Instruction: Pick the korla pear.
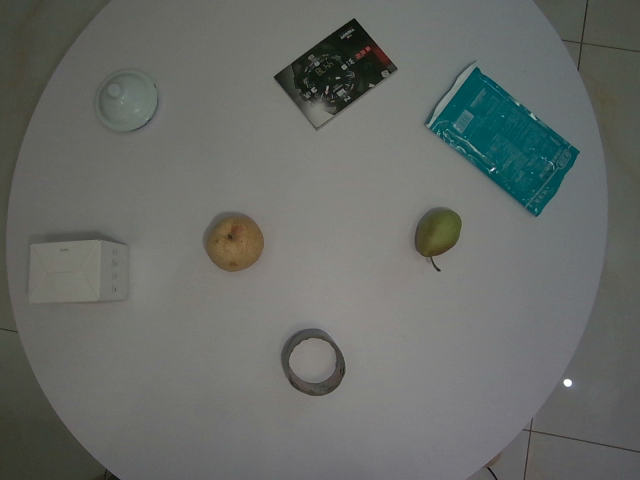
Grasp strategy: vertical